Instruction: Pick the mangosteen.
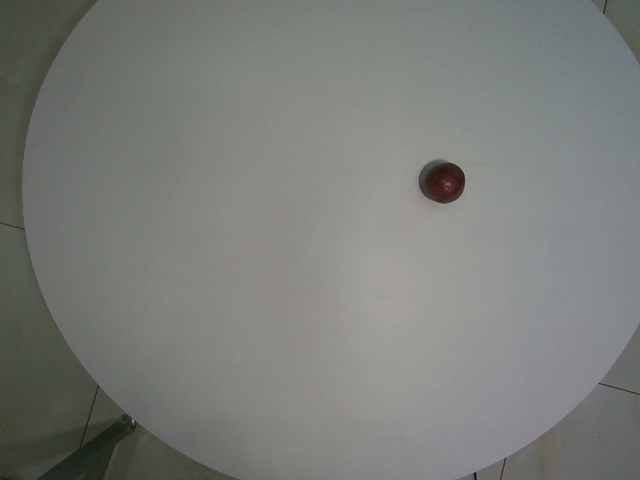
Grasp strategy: vertical